Question: What appears to be the issue?
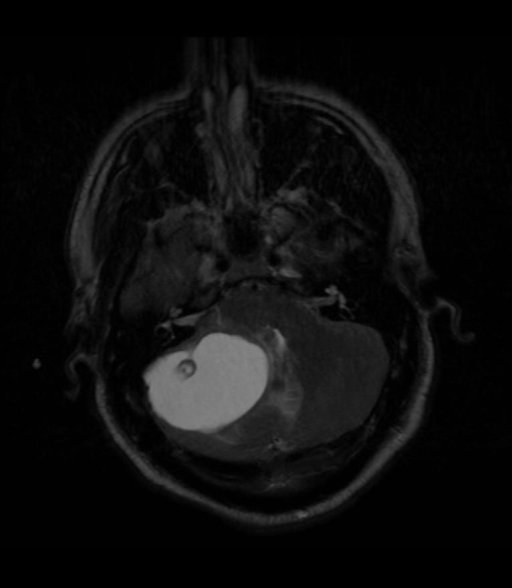
Answer: The findings suggest CT: Large cystic mass in the right cerebellar hemisphere with rounded mural soft tissue nodule.
MR: Cystic right cerebellar hemisphere mass with enhancing mural nodule.. Fluid signal mass in the right cerebellar hemisphere with mural nodule.. The patient might have a history of 33 year old male with increasing headaches and dizziness..